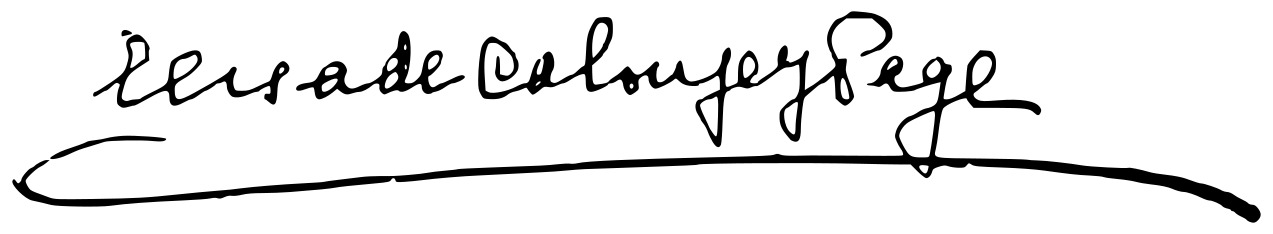
Signature of: elisa de calonje y page